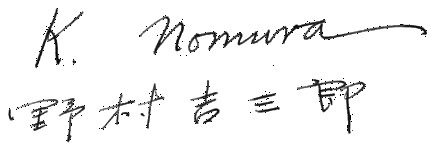
Signature of: kichisaburō nomura